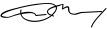
Signature of: glen murray